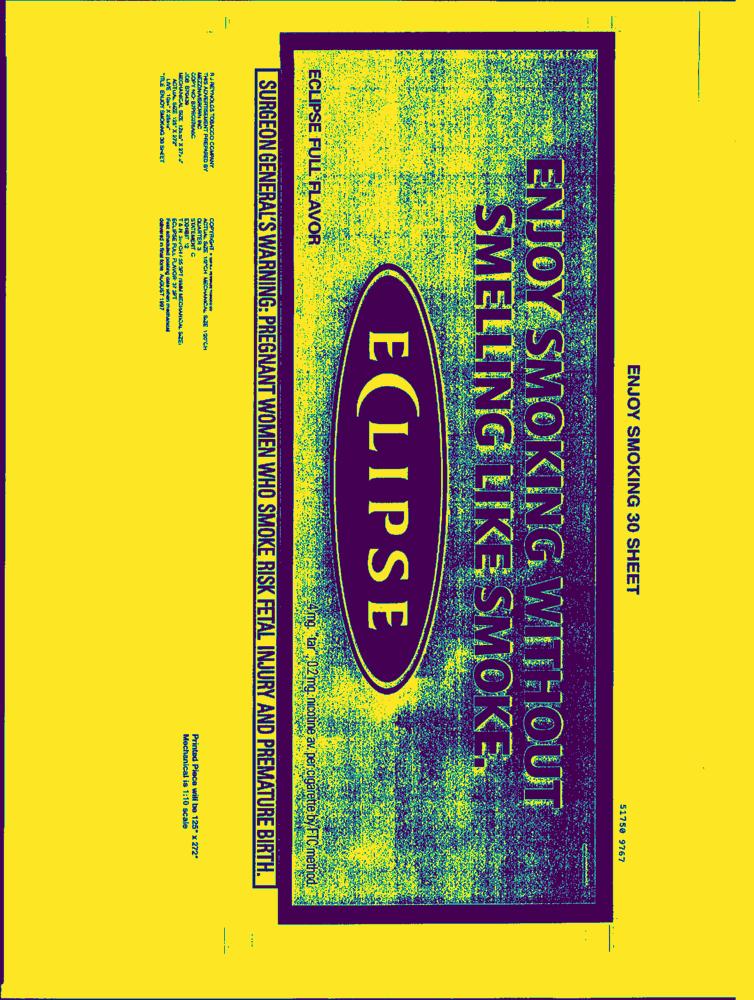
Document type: AD